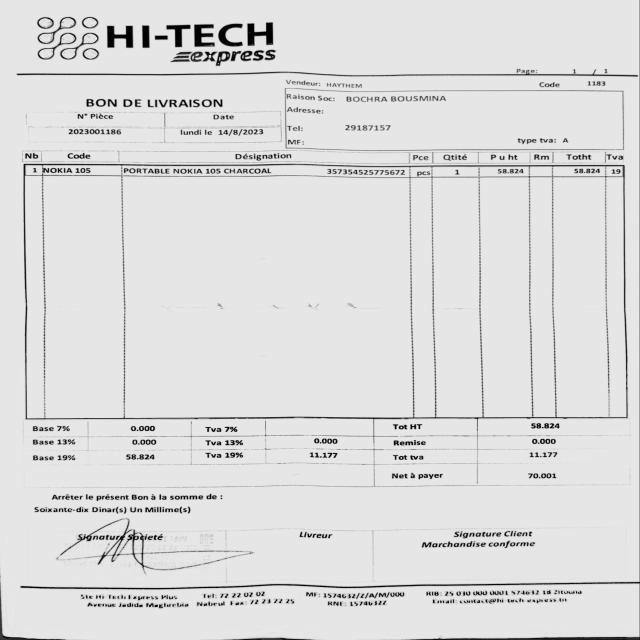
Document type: Invoice